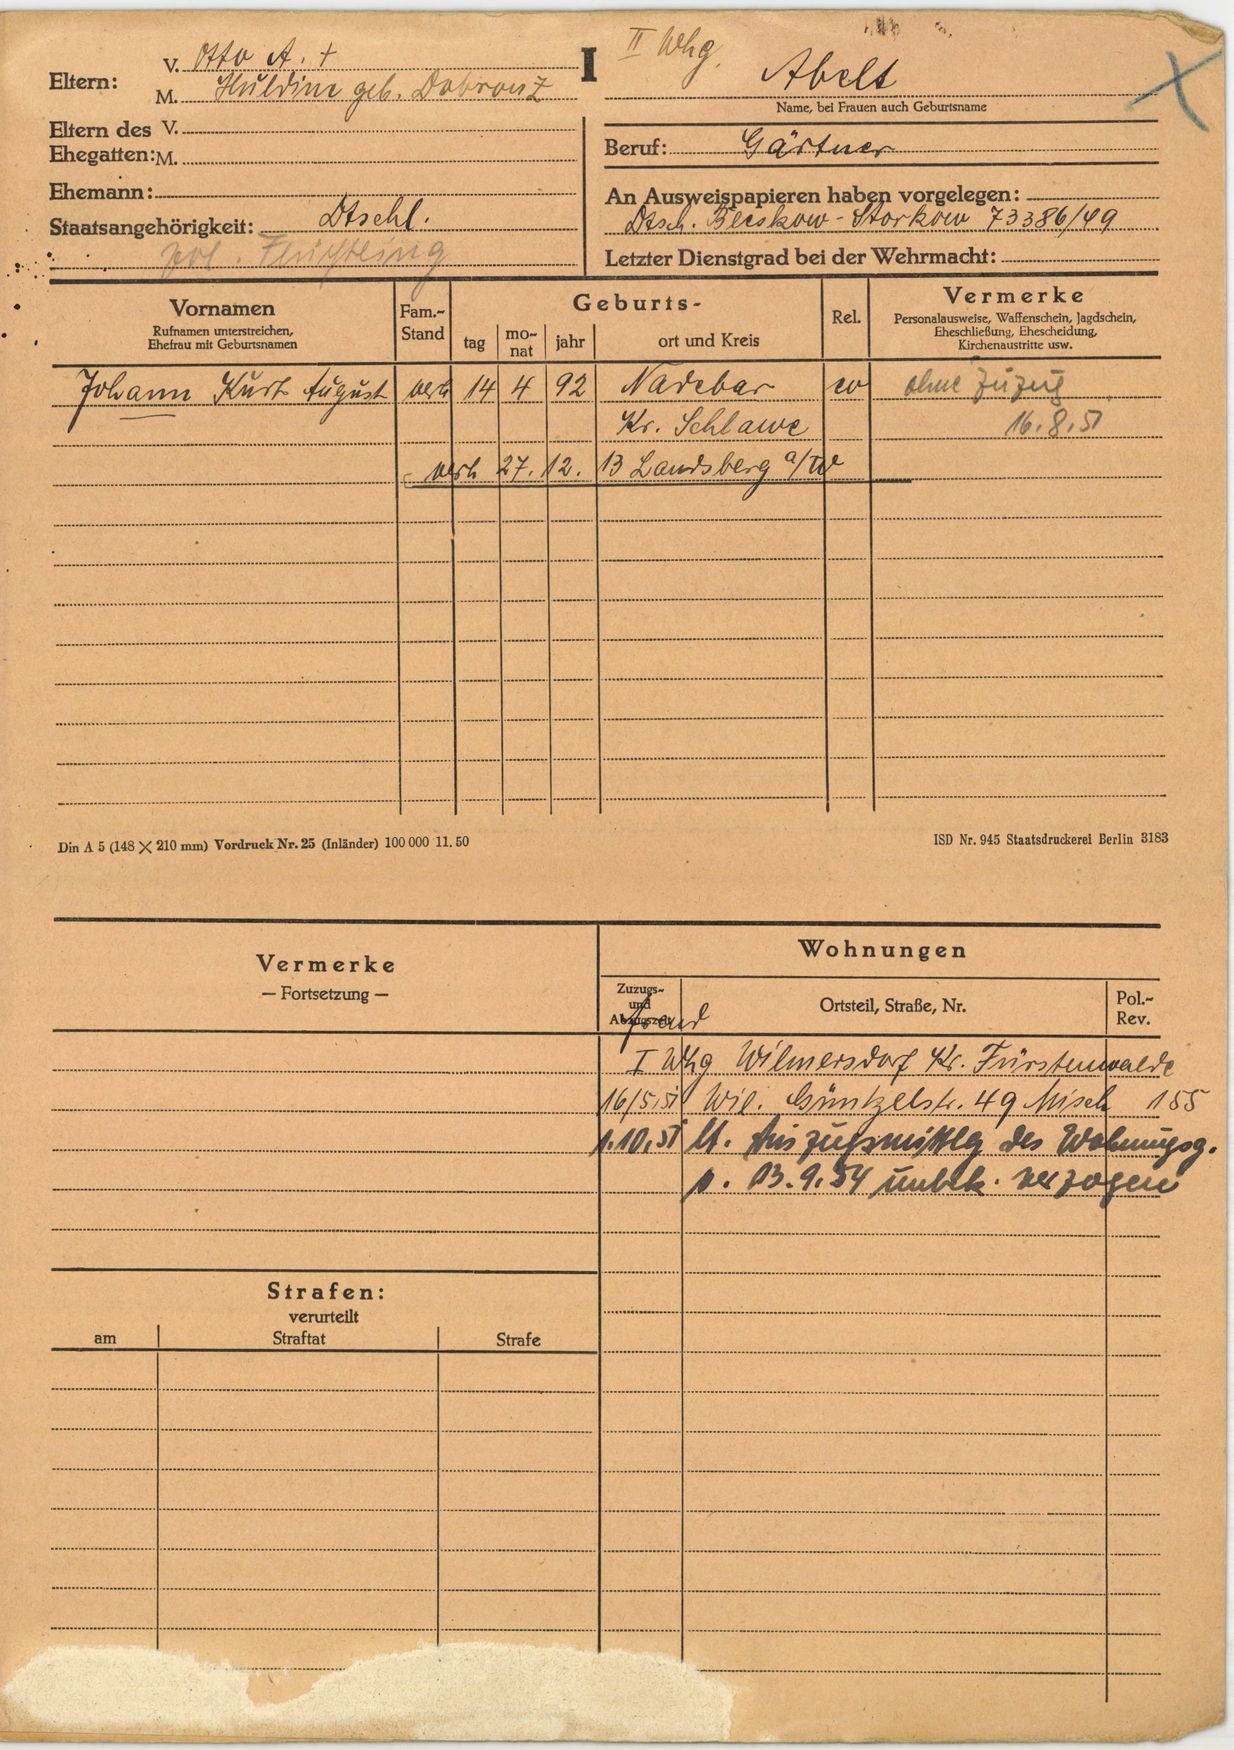
Abelt